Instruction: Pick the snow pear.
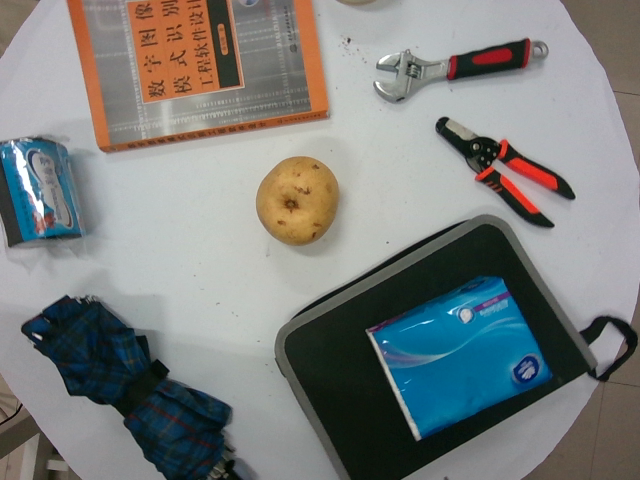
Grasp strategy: vertical